Question: What is the property identification or parcel number listed?
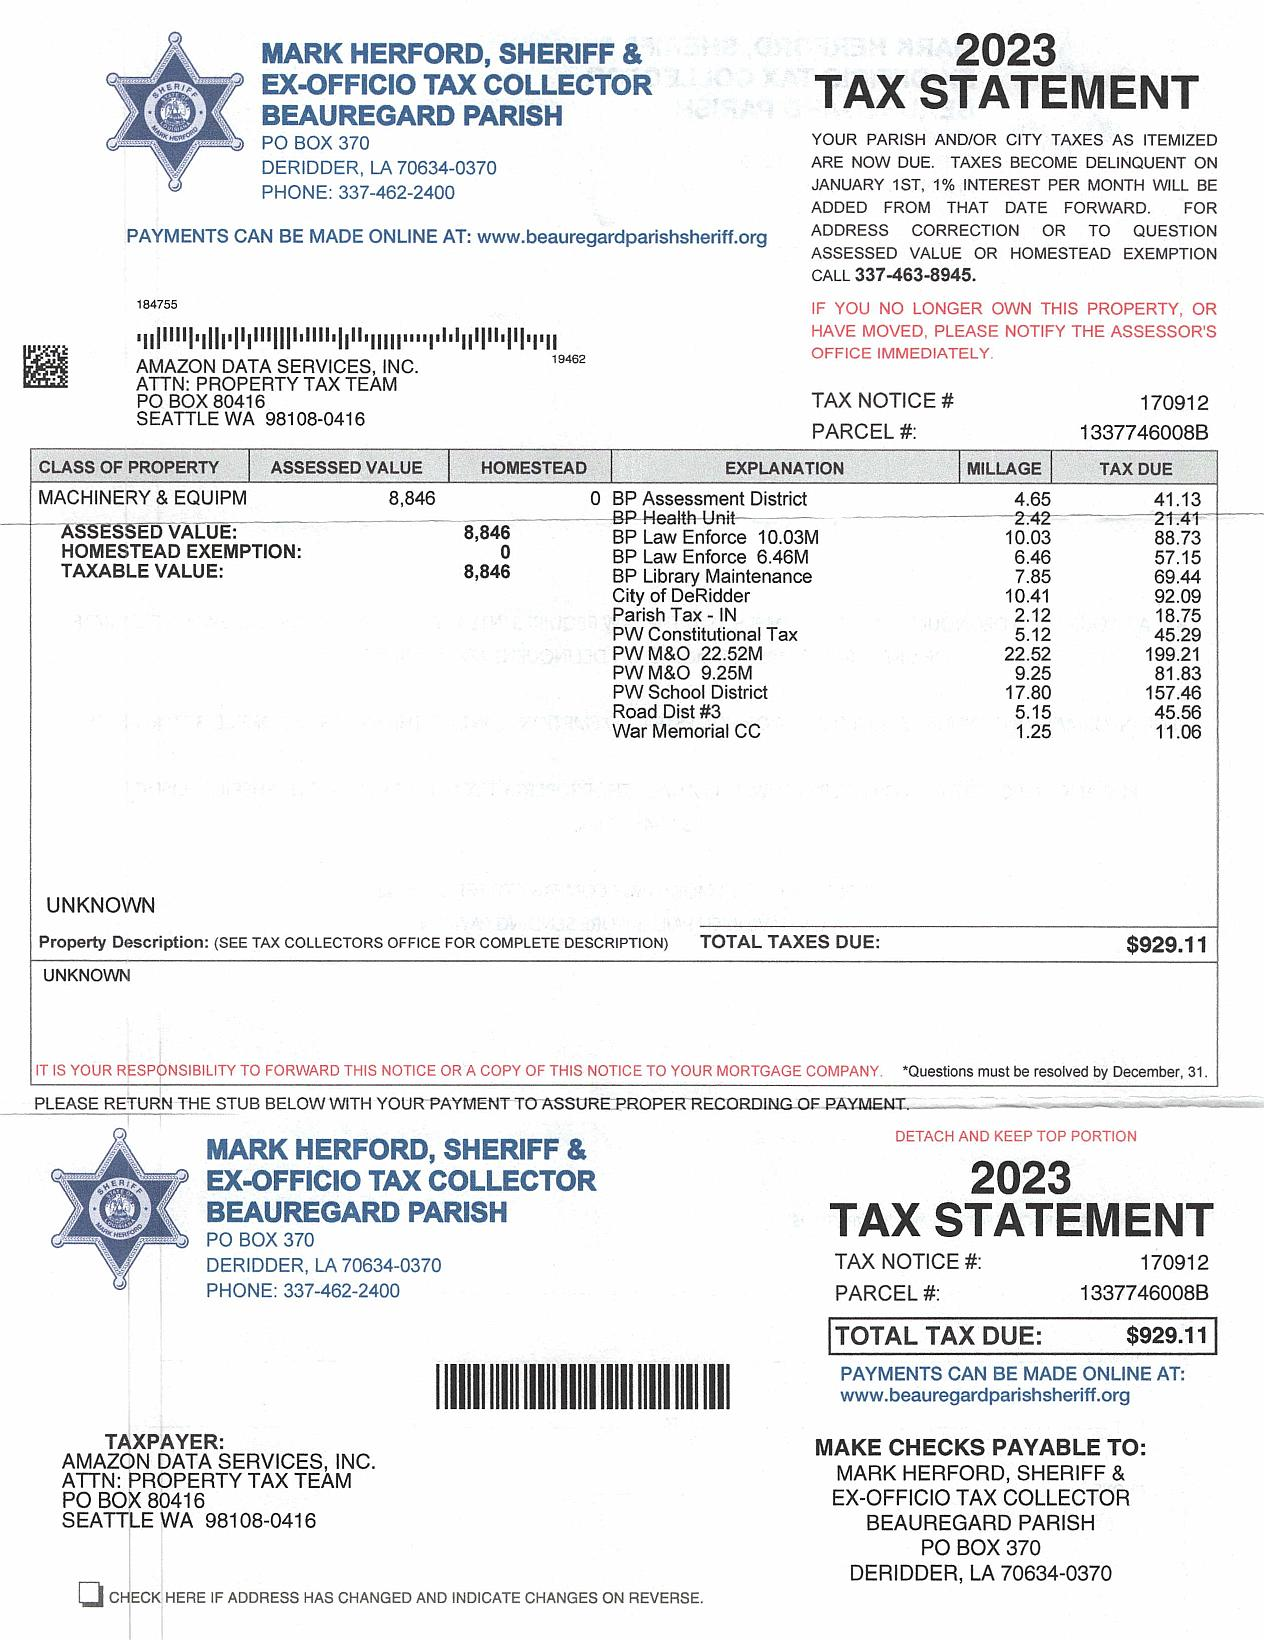
Answer: "133774600B"